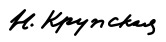
Signature of: nadezhda krupskaya